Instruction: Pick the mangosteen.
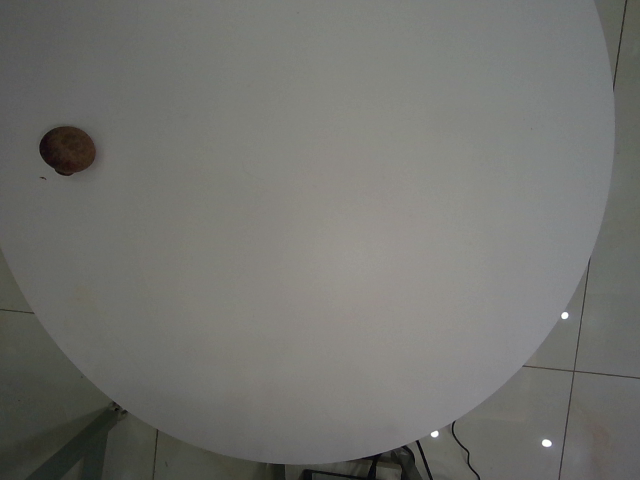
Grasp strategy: vertical